Question: What is the potential diagnosis?
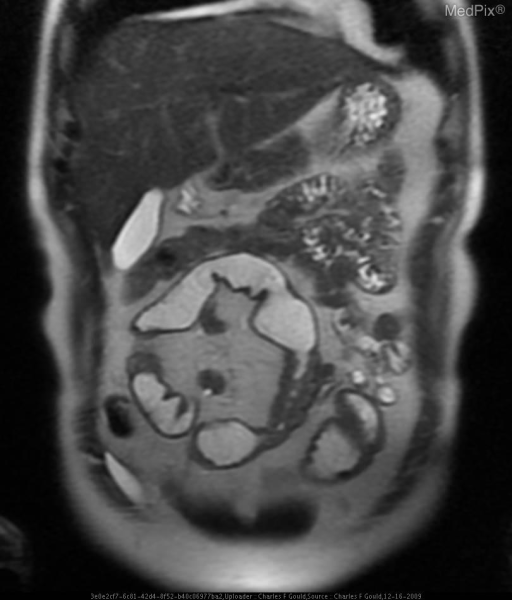
Answer: The possible diagnosis includes 	Ulcerative colitis (“Backwash ileitis”)
	Infection
	Ischemia
	Radiation enteritis
	Metastases / lymphoma.